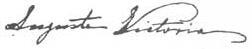
Signature of: augusta victoria of schleswig holstein